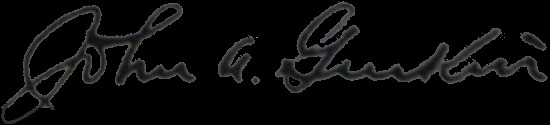
Signature of: john a gurkin